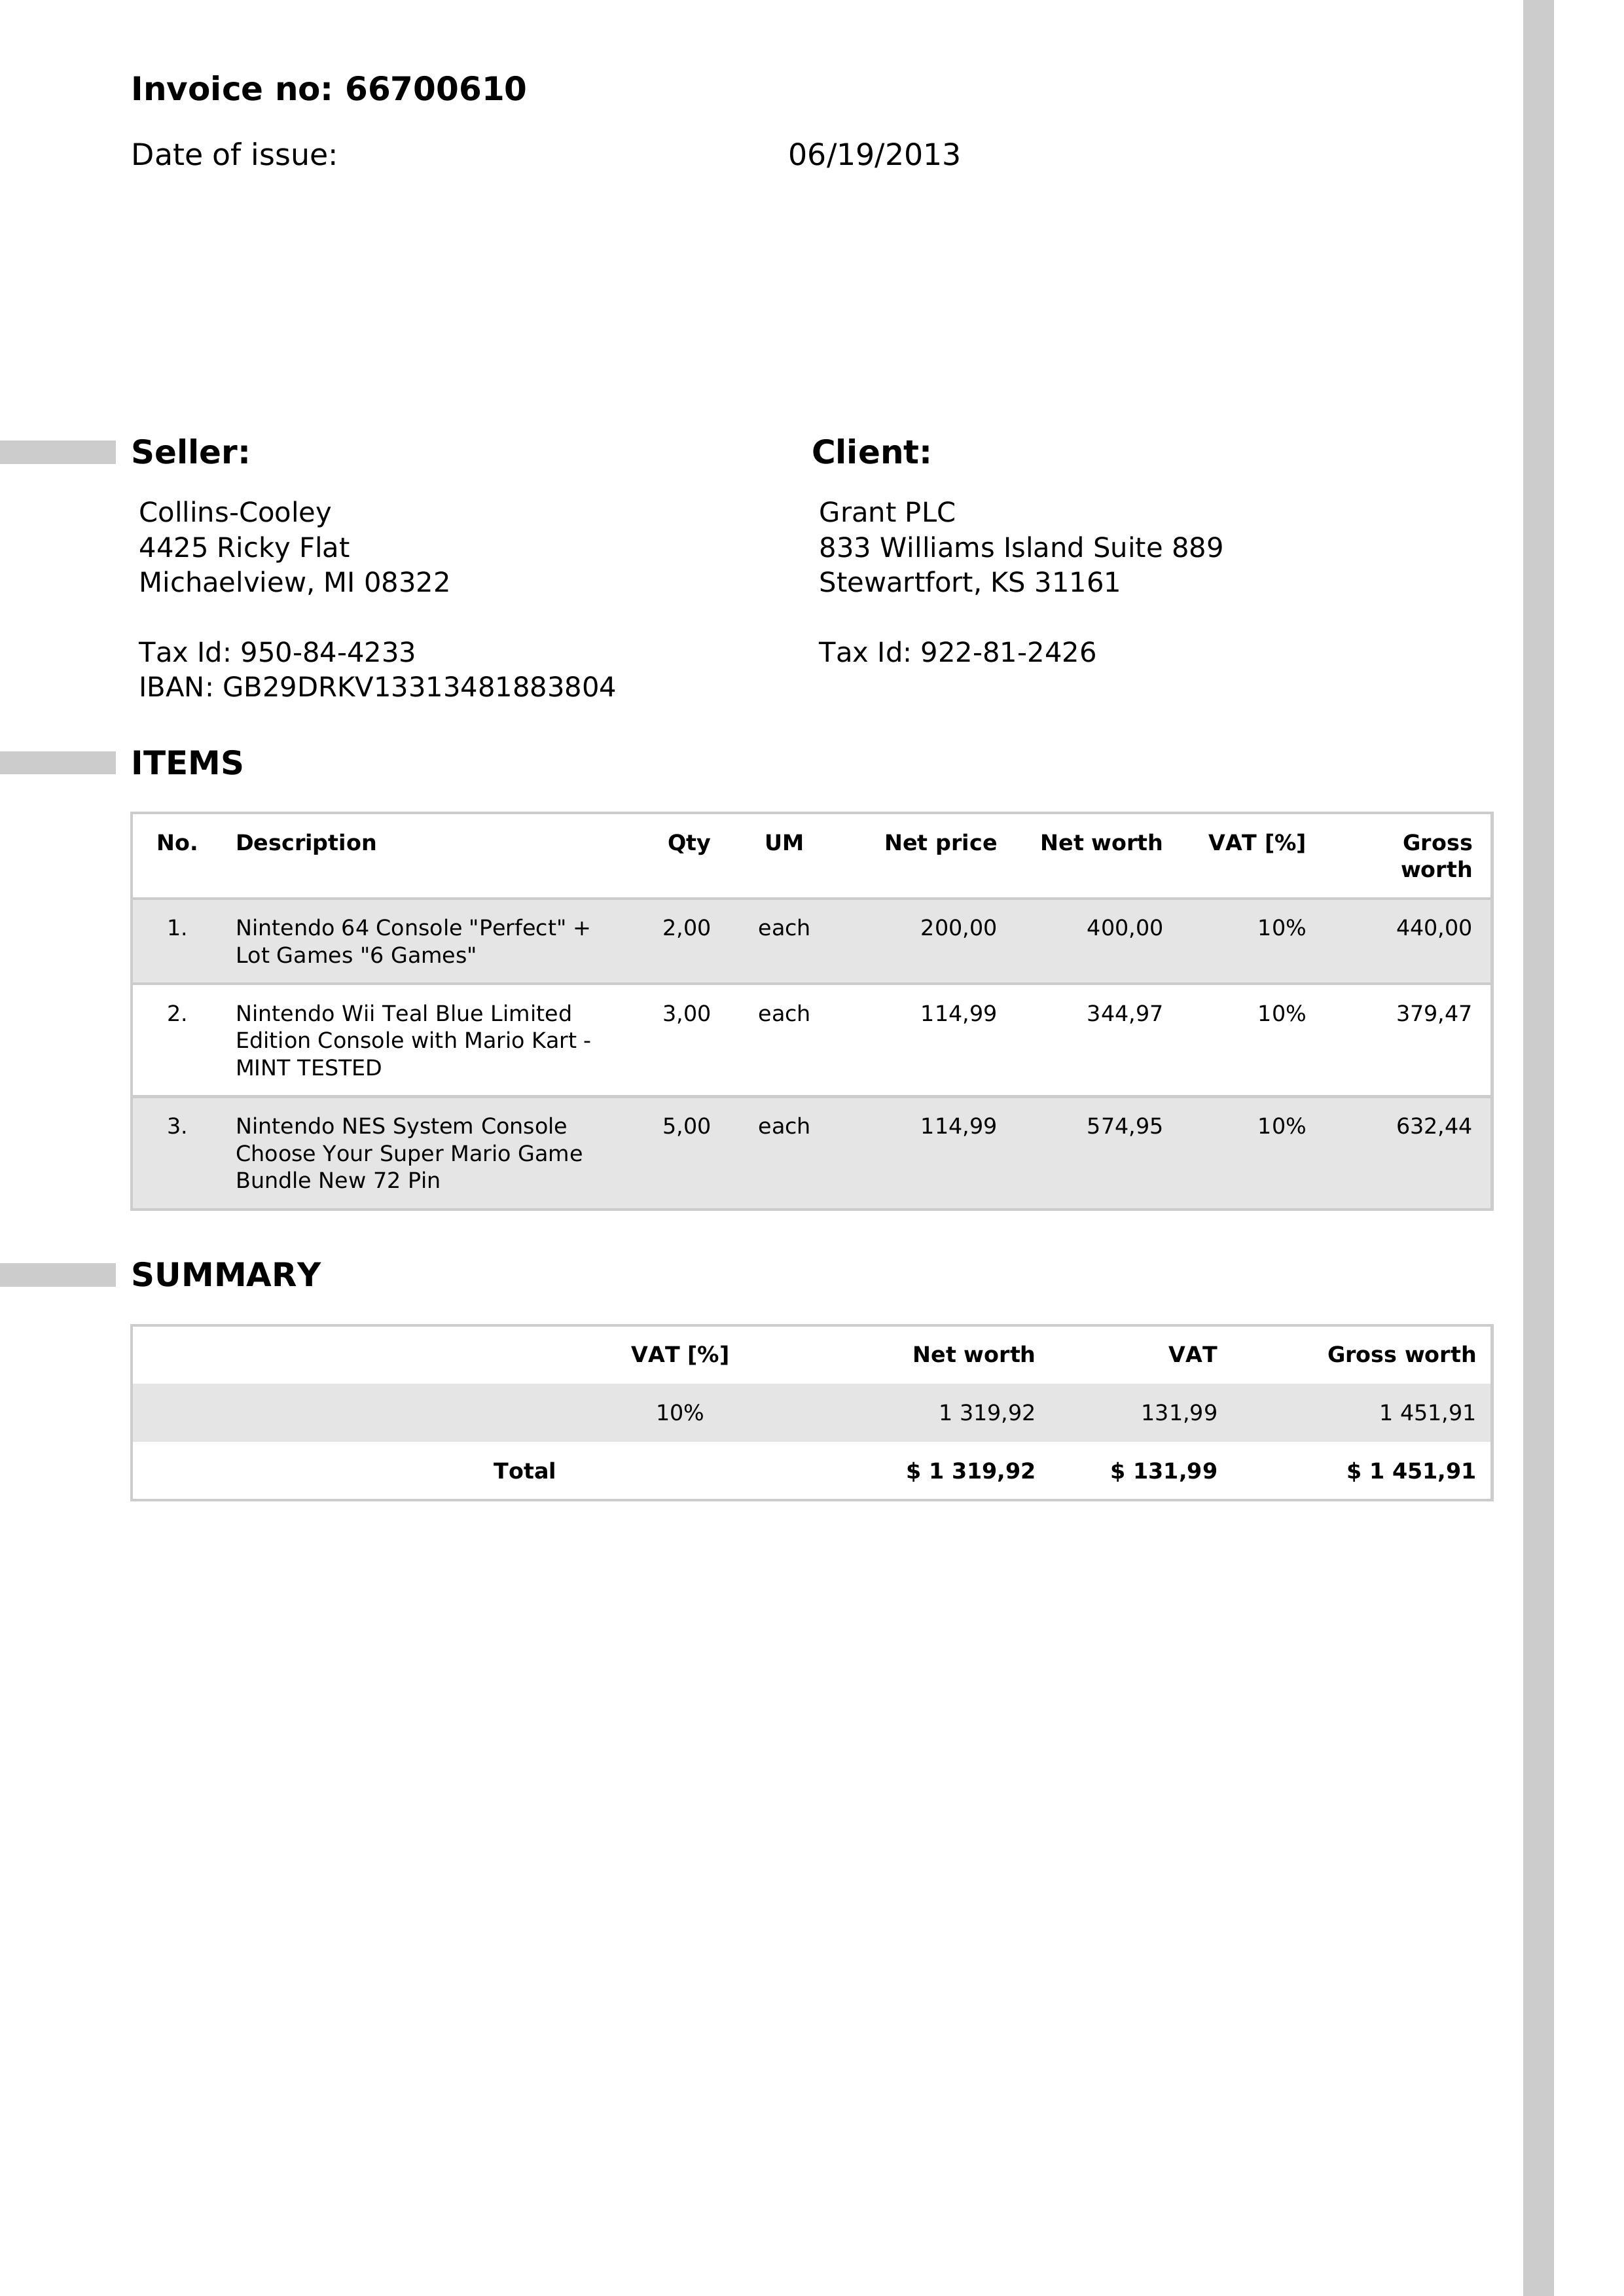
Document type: Invoice